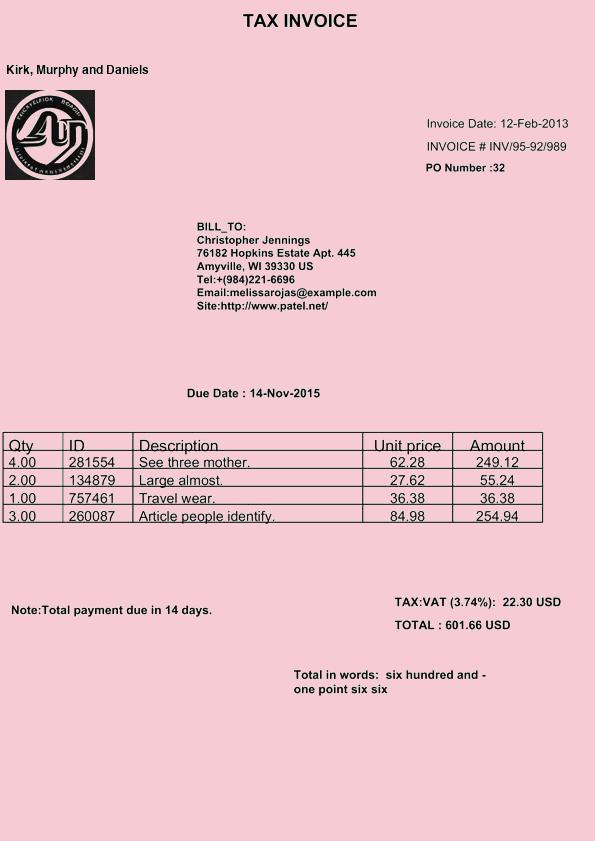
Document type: Invoice